Question: How does the patient history play a role?
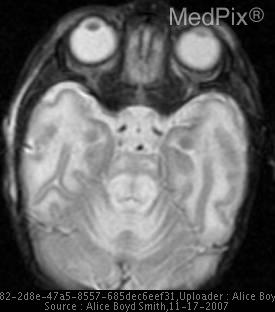
Answer: The patient's history of 1 week old baby boy with poor feeding, now developing increasing vomiting.  His mother reports a strange odor to his urine. is key in understanding the case.